Question: What is the mailing or notice date provided in the document?
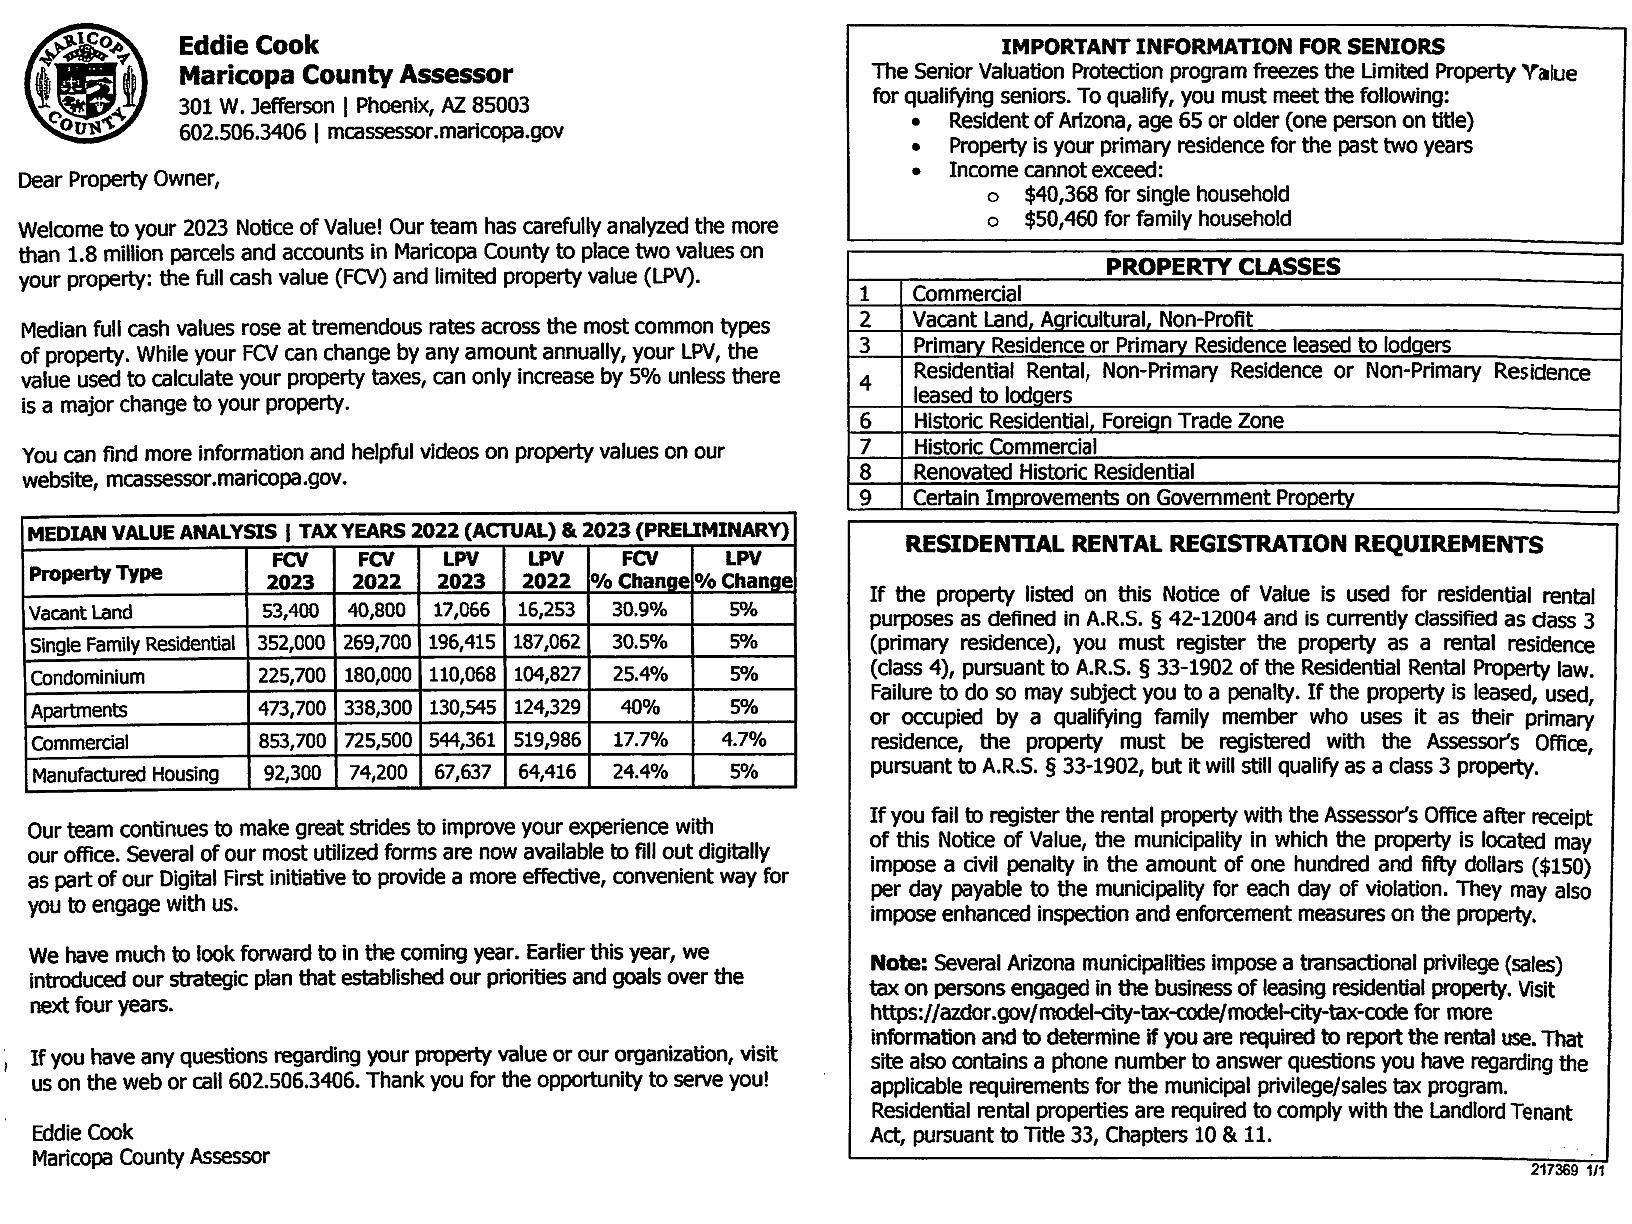
Answer: "2023"